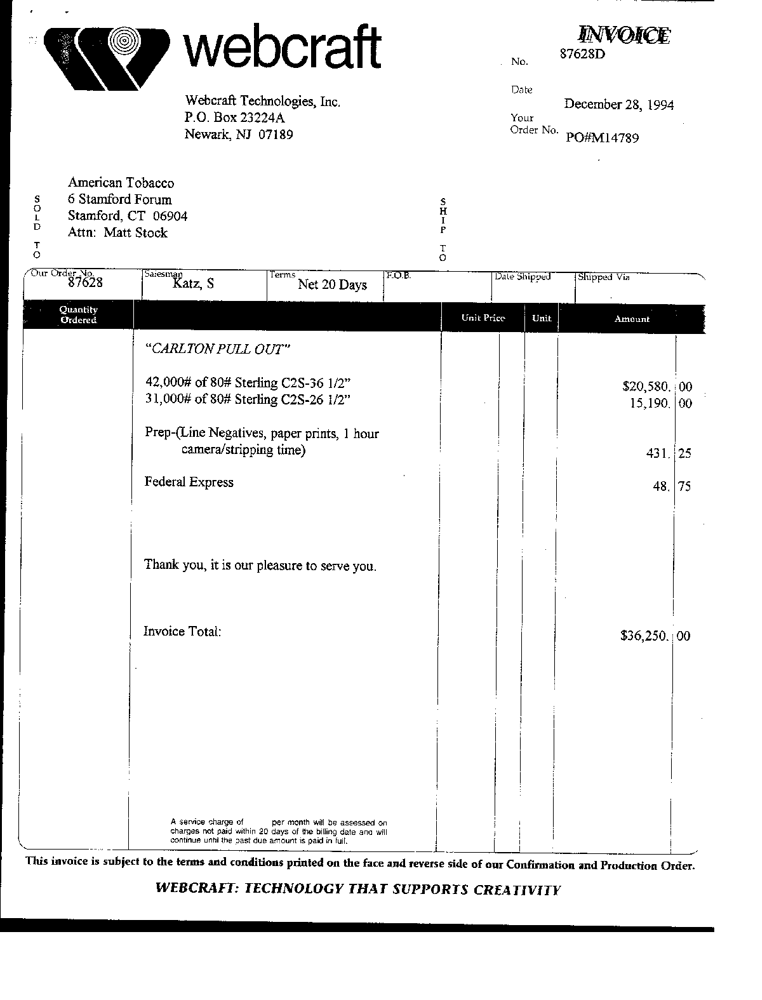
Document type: Invoice